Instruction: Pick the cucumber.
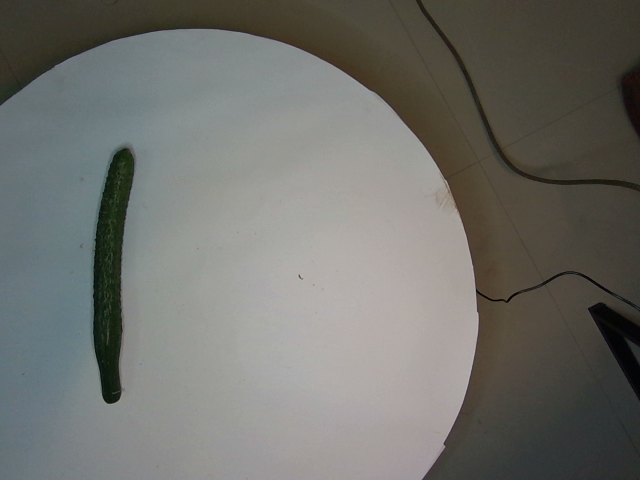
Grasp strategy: vertical